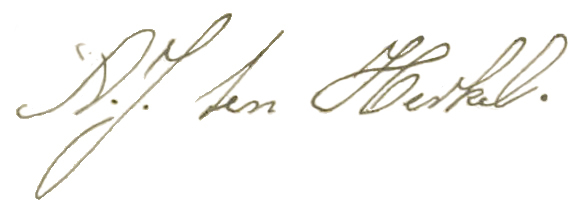
Signature of: antoon ten herkel